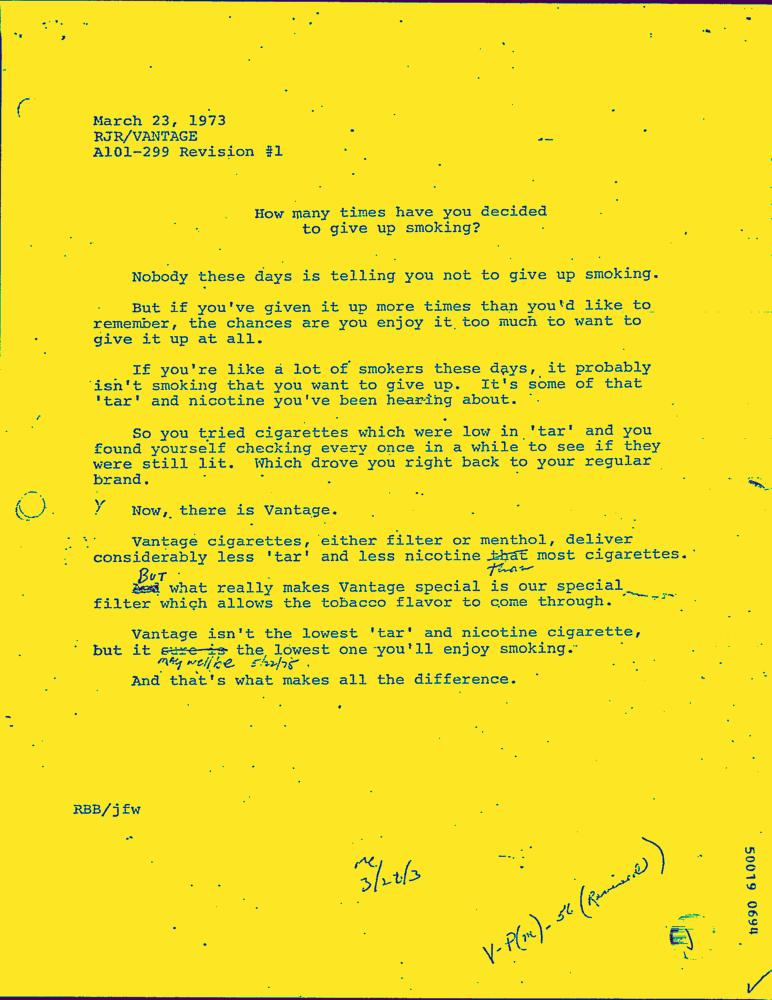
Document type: AD